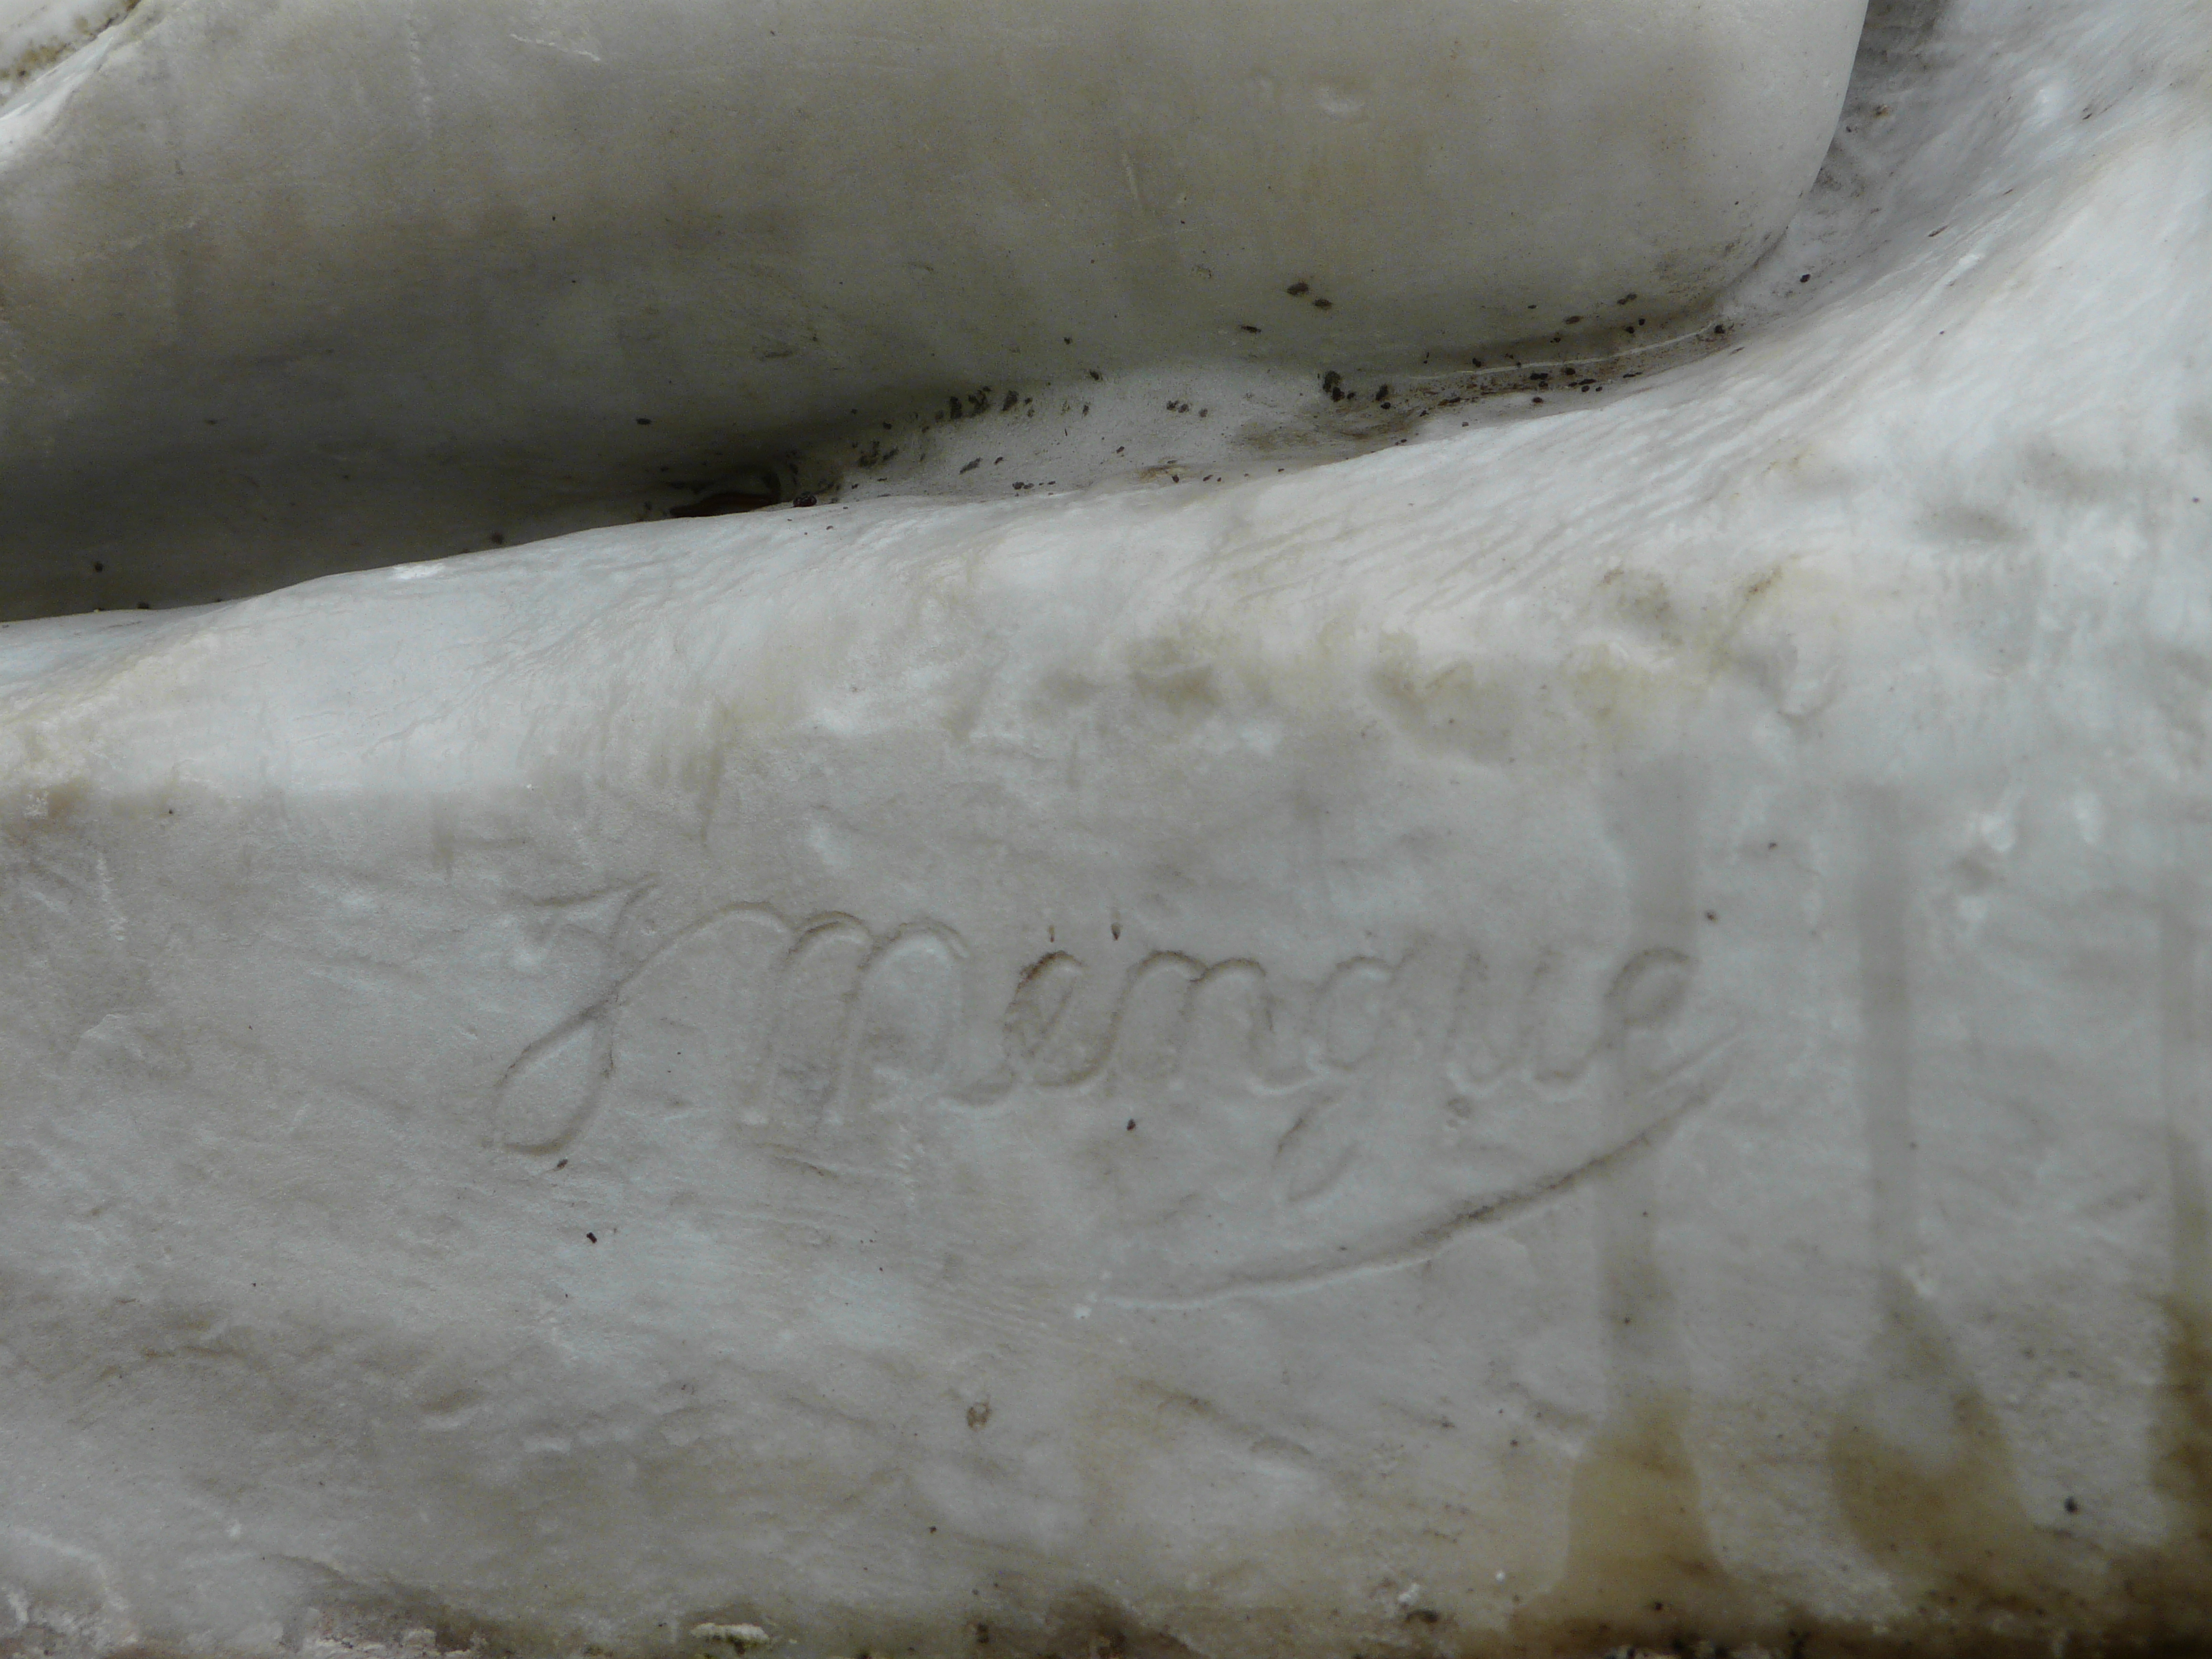
Signature of: jean marie mengue